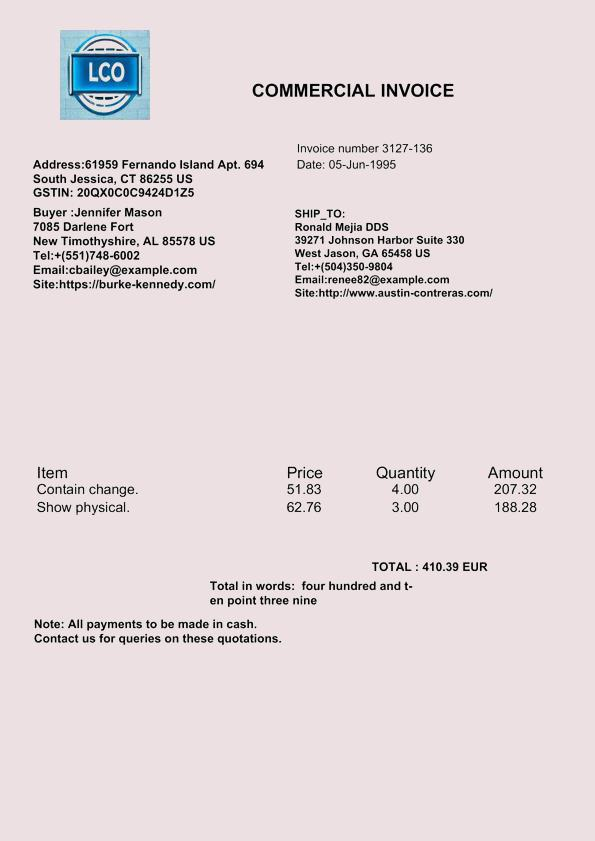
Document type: Invoice